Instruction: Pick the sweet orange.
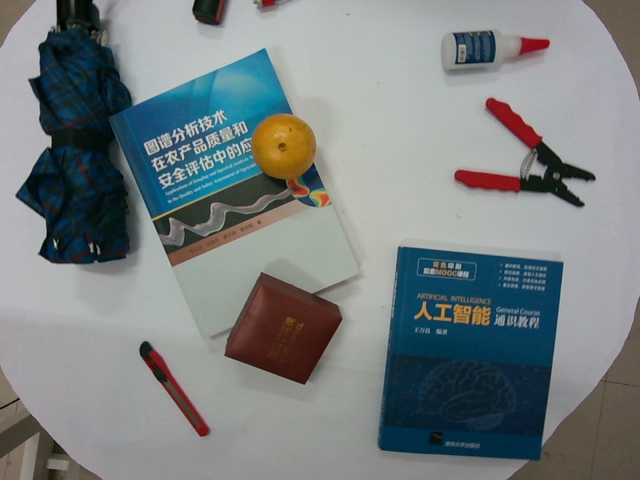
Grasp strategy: vertical